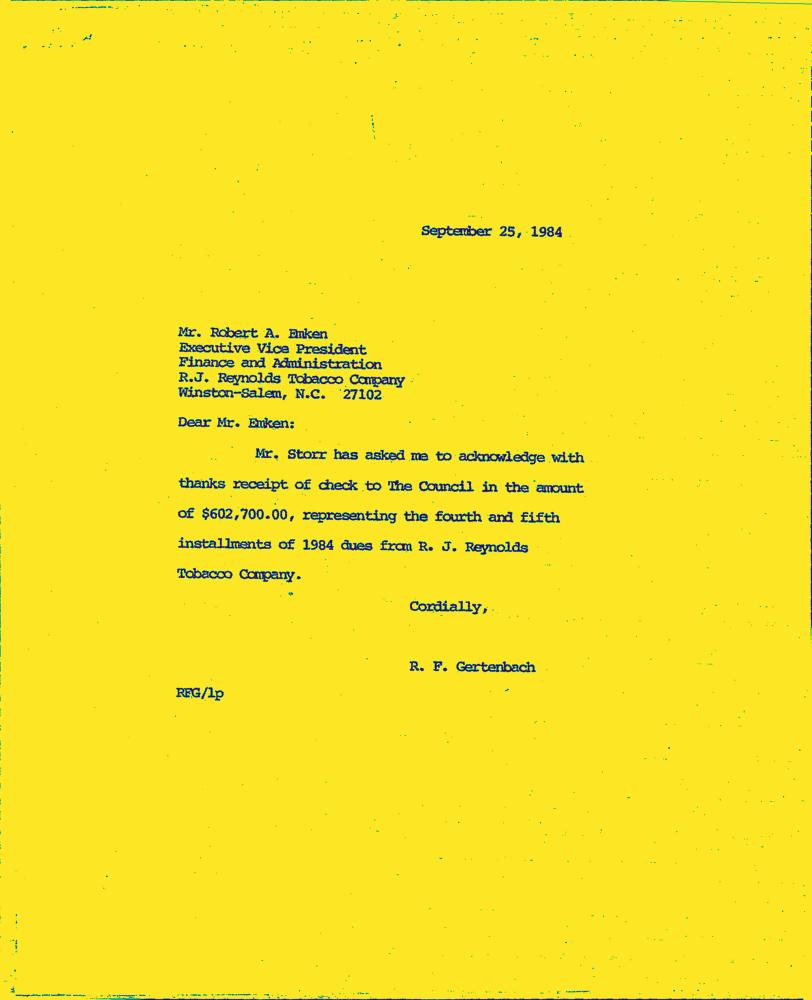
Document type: Letter-Doc